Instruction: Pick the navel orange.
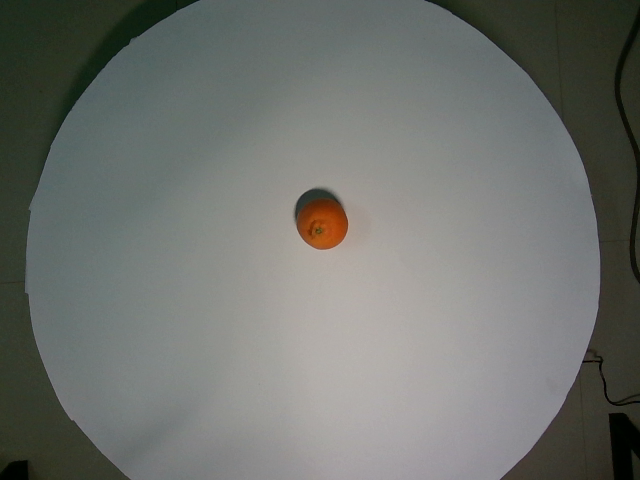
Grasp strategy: vertical